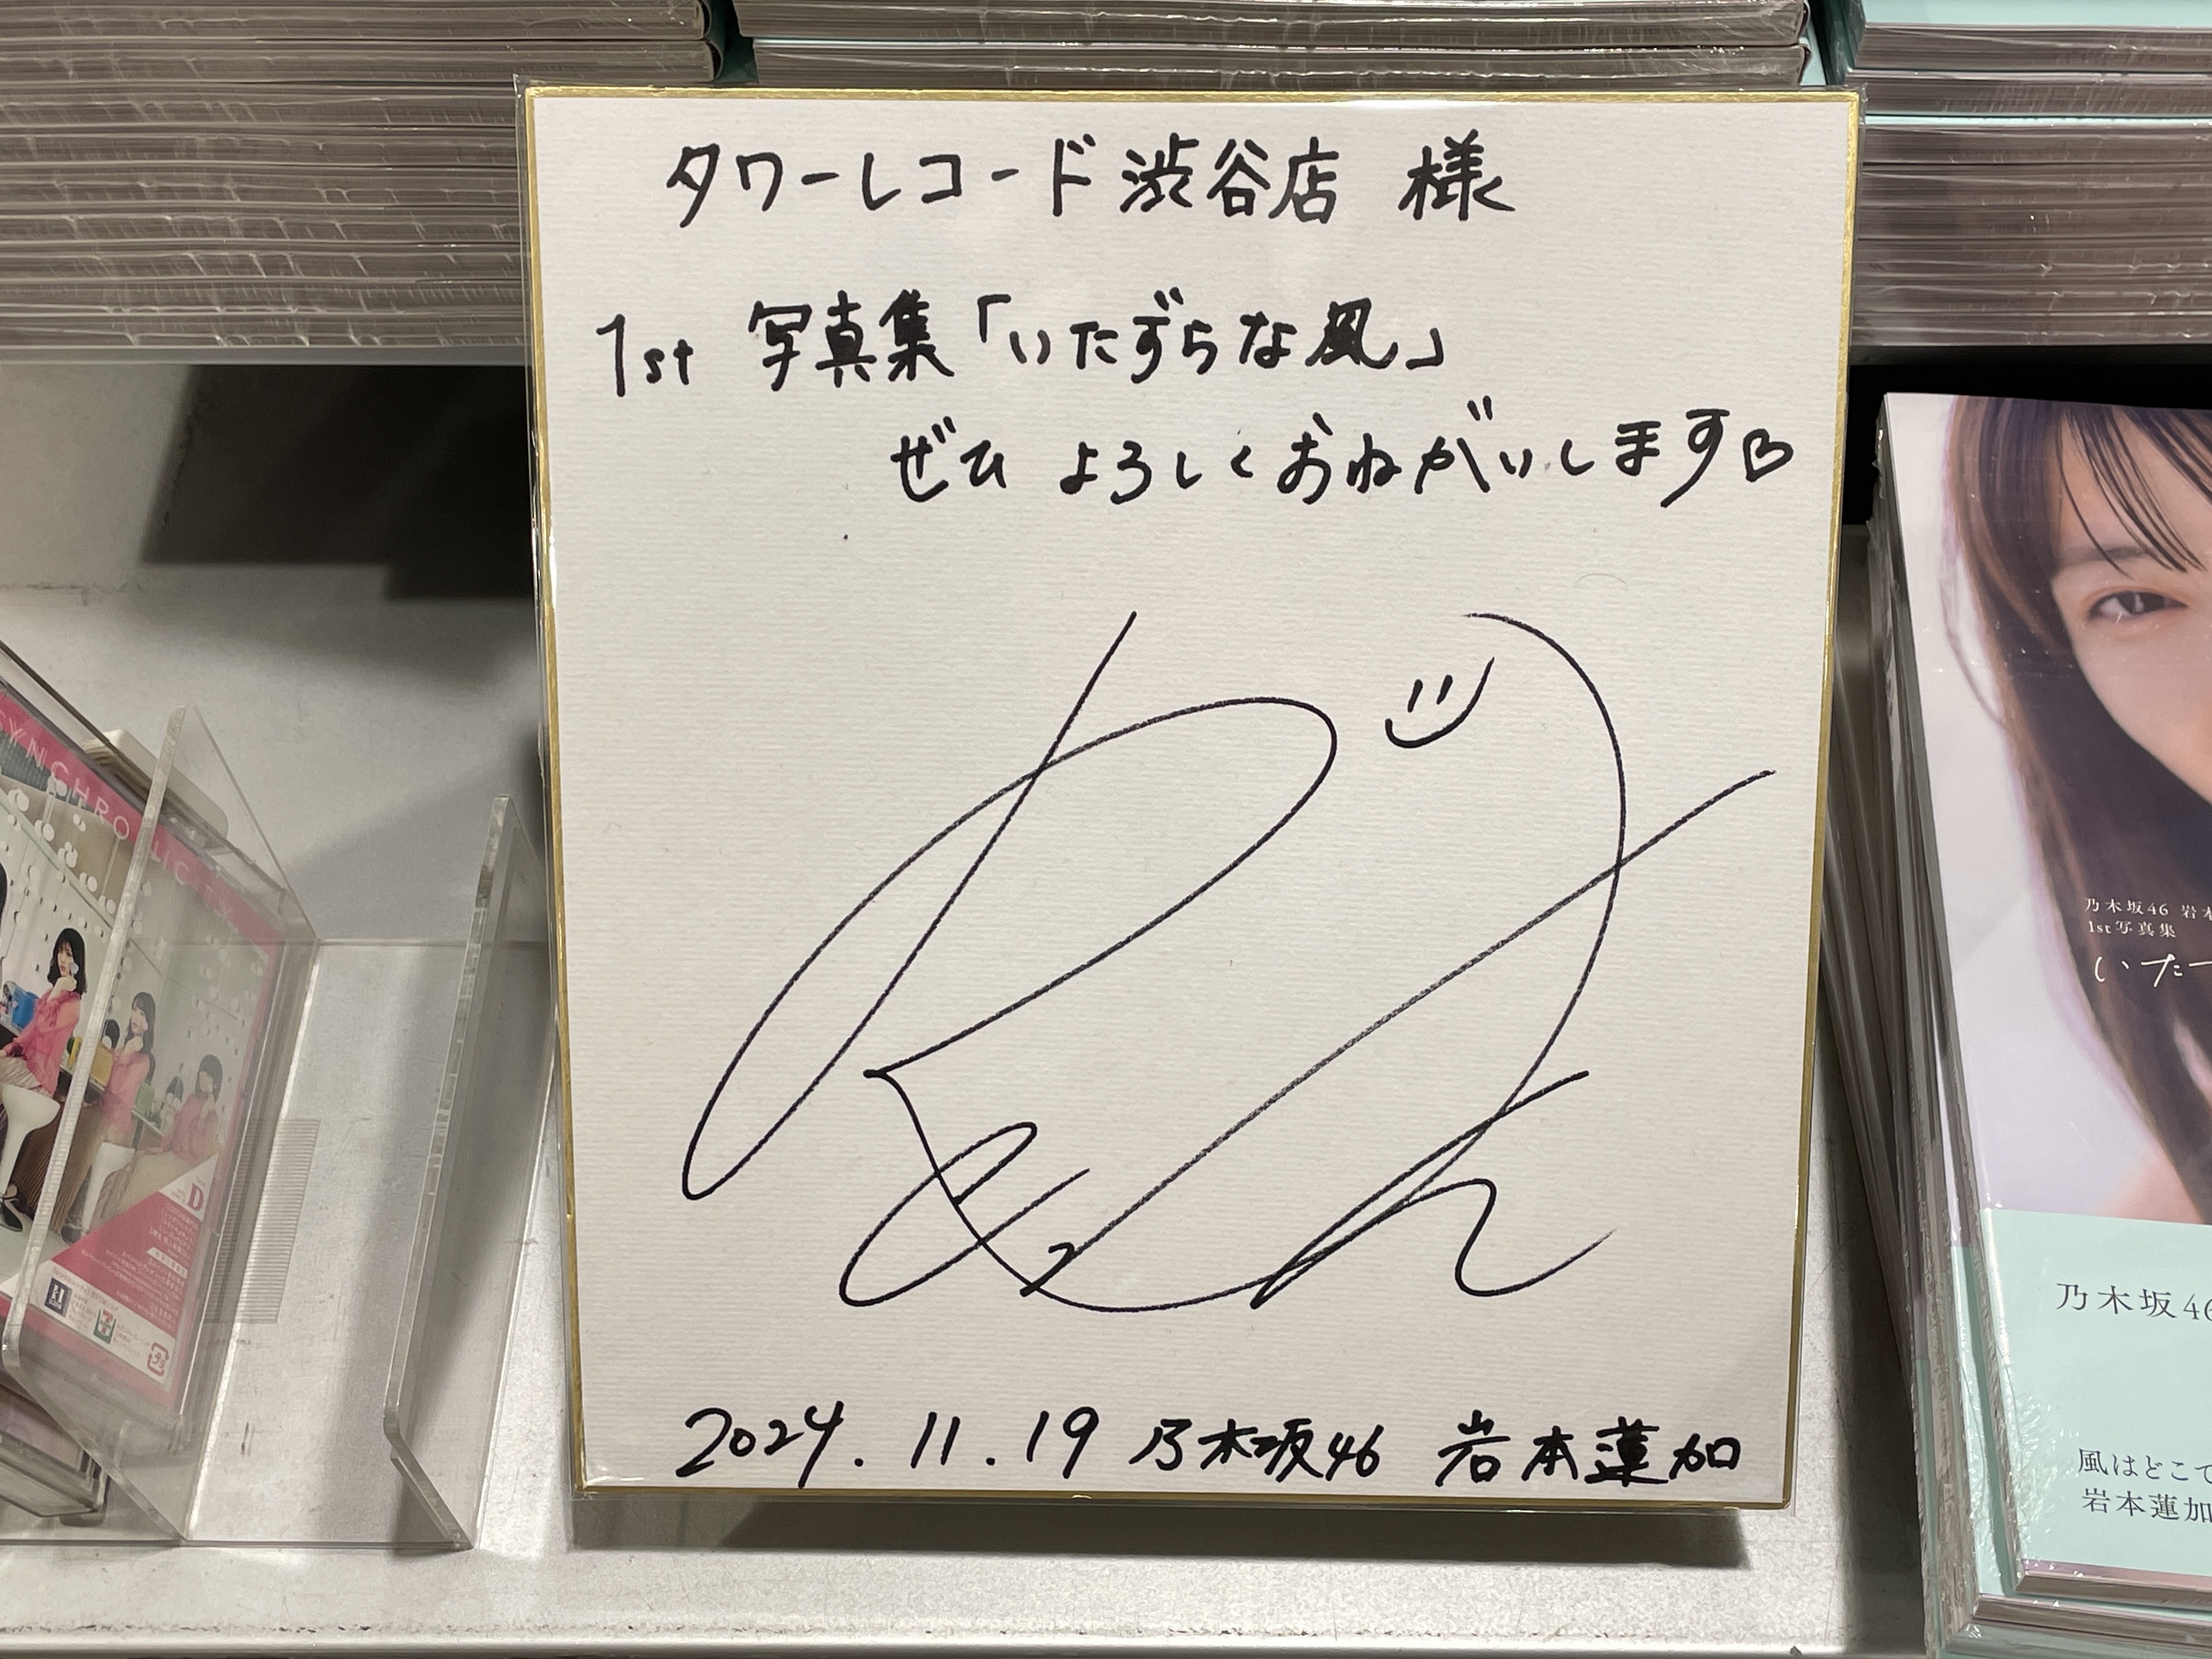
Signature of: renka iwamoto